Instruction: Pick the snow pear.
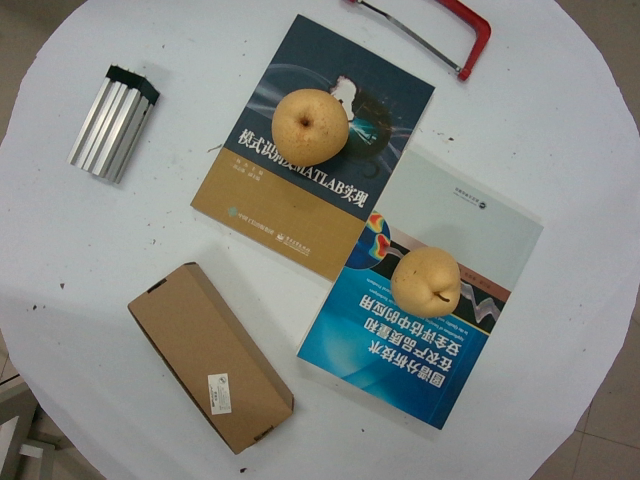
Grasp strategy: vertical